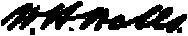
Signature of: william harvey wells